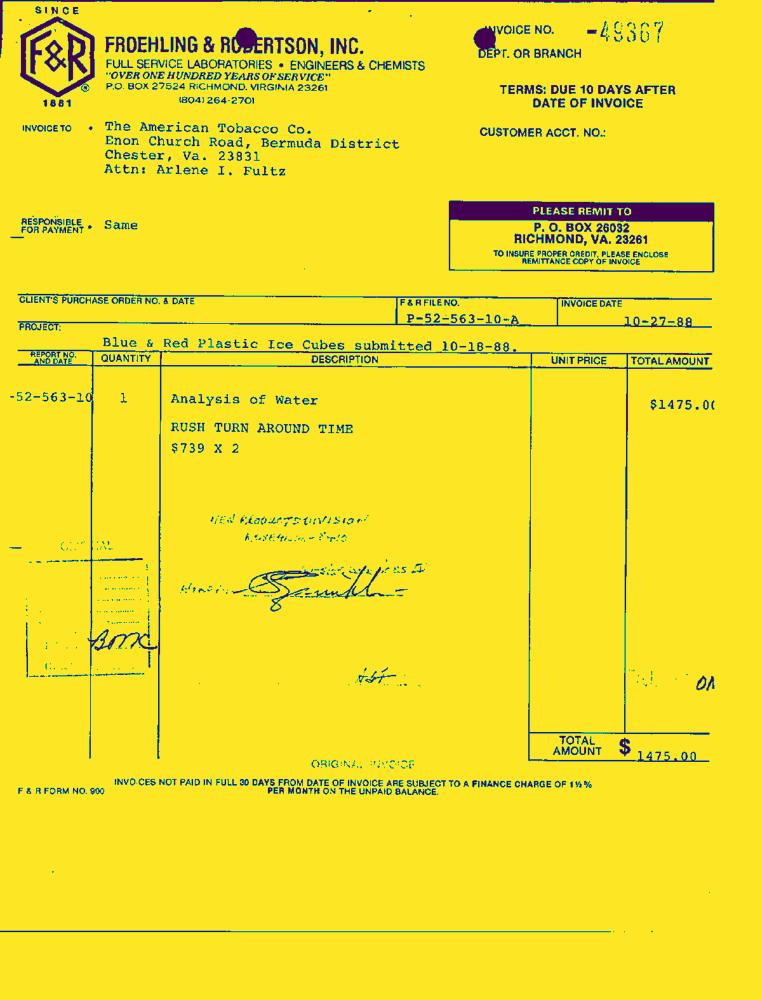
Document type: Invoice-Doc